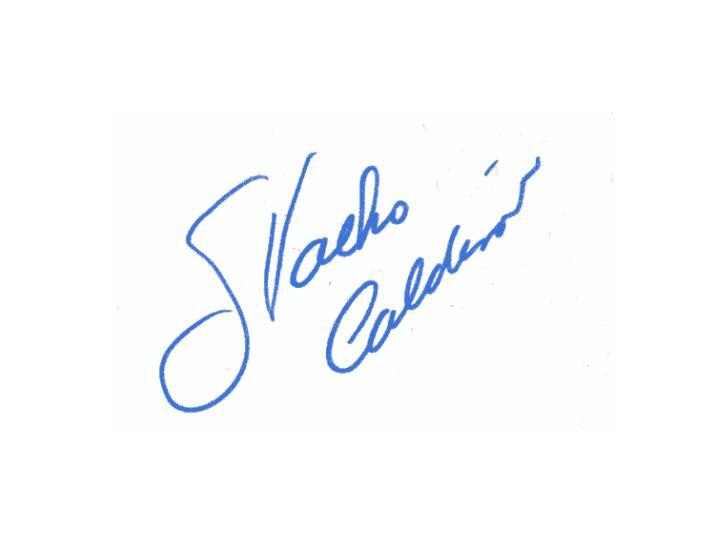
Signature of: ignacio calderón